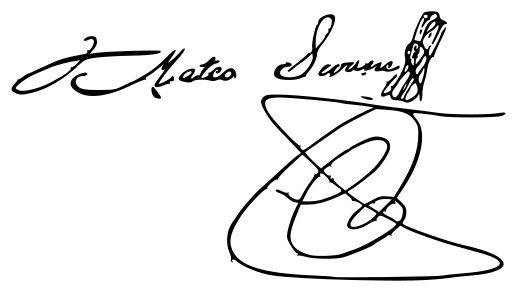
Signature of: mateo seoane